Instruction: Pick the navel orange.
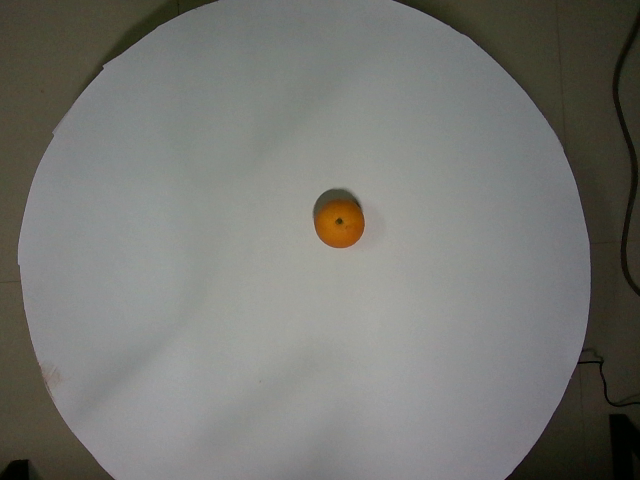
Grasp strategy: vertical